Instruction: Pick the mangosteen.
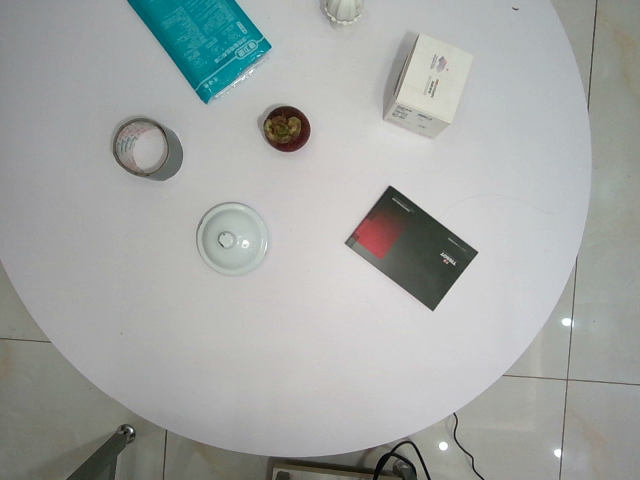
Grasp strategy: vertical